Question: What is the suspected problem?
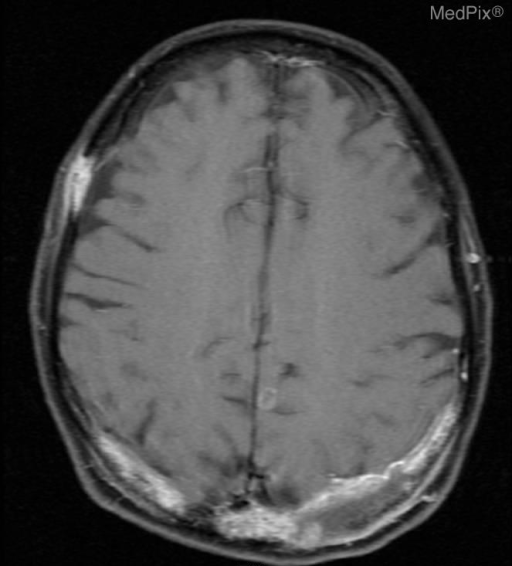
Answer: The findings suggest Multiple liver lesions replacing approximately 80% of liver volume. Multiple lesions of brain parenchyma in bilateral parietooccipital regions with diffuse enhancement of overlying skull and dura.. Brain MRI T1 Post Gad with fat suppression demonstrating the same area of interest as the FLAIR image. The patient might have a history of 60 year old woman with PMH of T1bN0M0 breast CA and melanoma, both 9 years ago. S/P lumpectomy, XRT, Tamoxifen, local excision. Presents with 3 months of early satiety and nausea. Additional complaint of blurred vision when looking to her left while driving for 1 week..